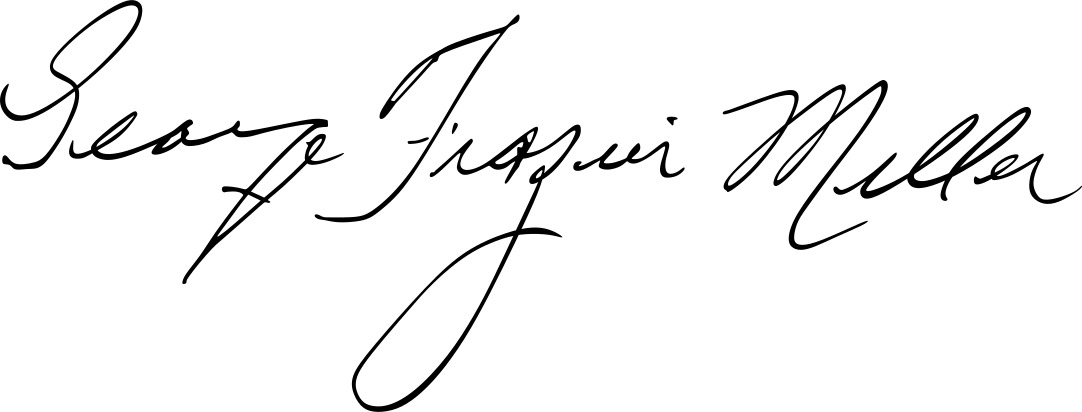
Signature of: george frazier miller